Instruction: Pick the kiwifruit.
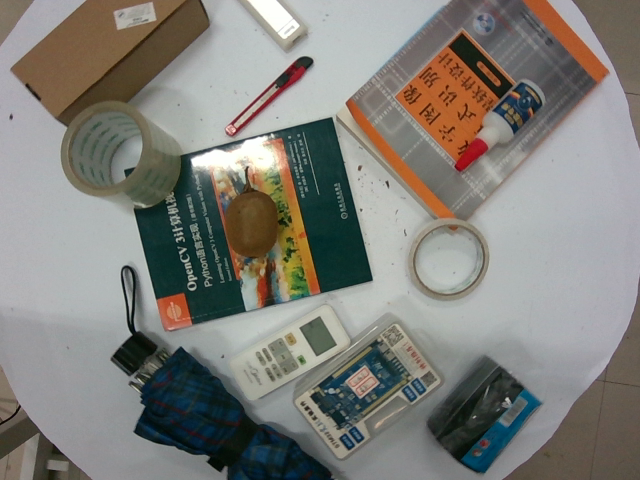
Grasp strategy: vertical